Question: What could the diagnosis suggest?
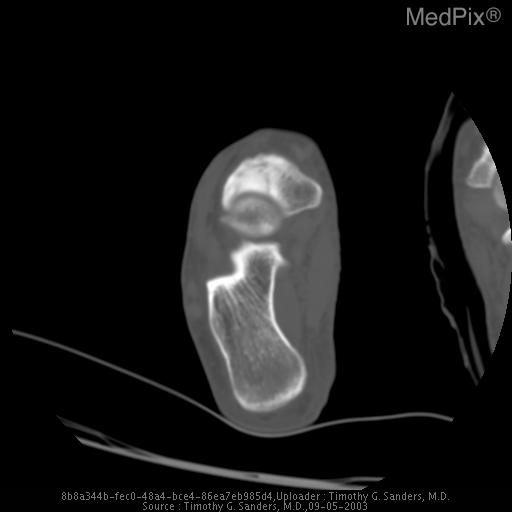
Answer: The possible diagnosis includes -Fracture
-Stress fracture.